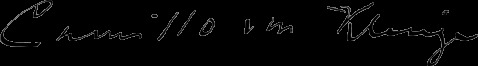
Signature of: camillo klenze